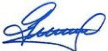
Signature of: carlos a giménez